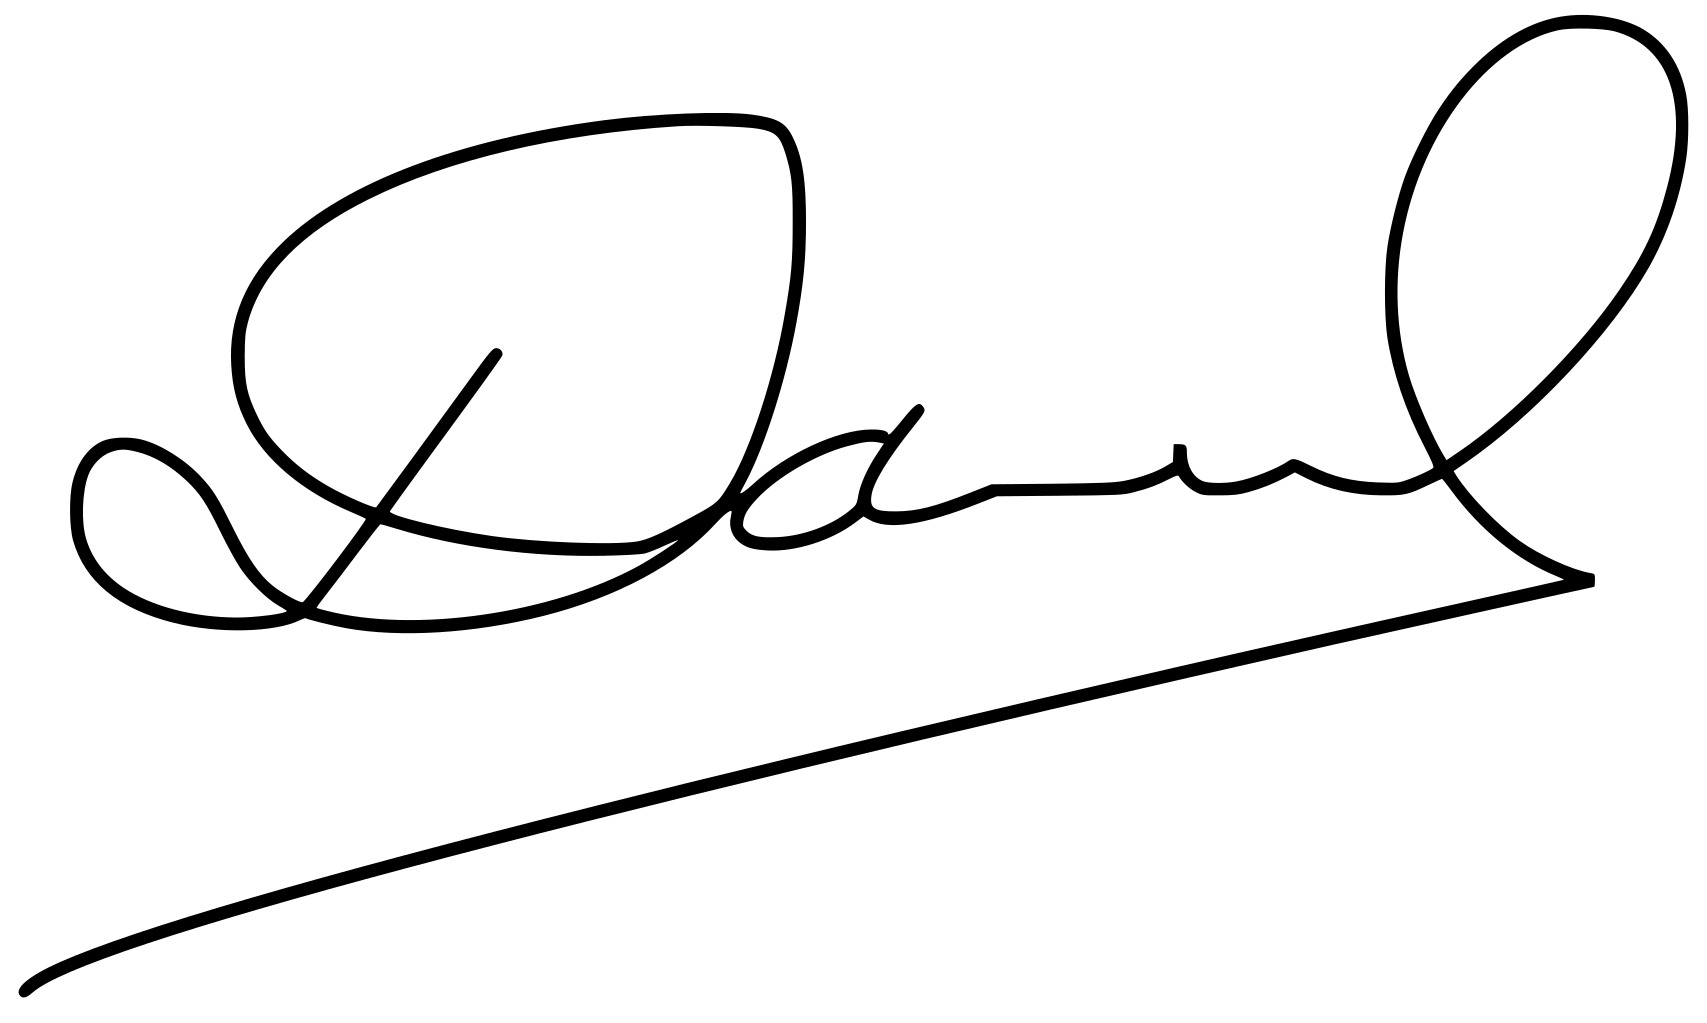
Signature of: miguel díaz canel